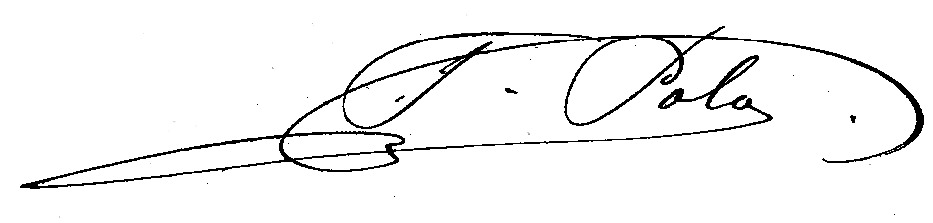
Signature of: françois polo